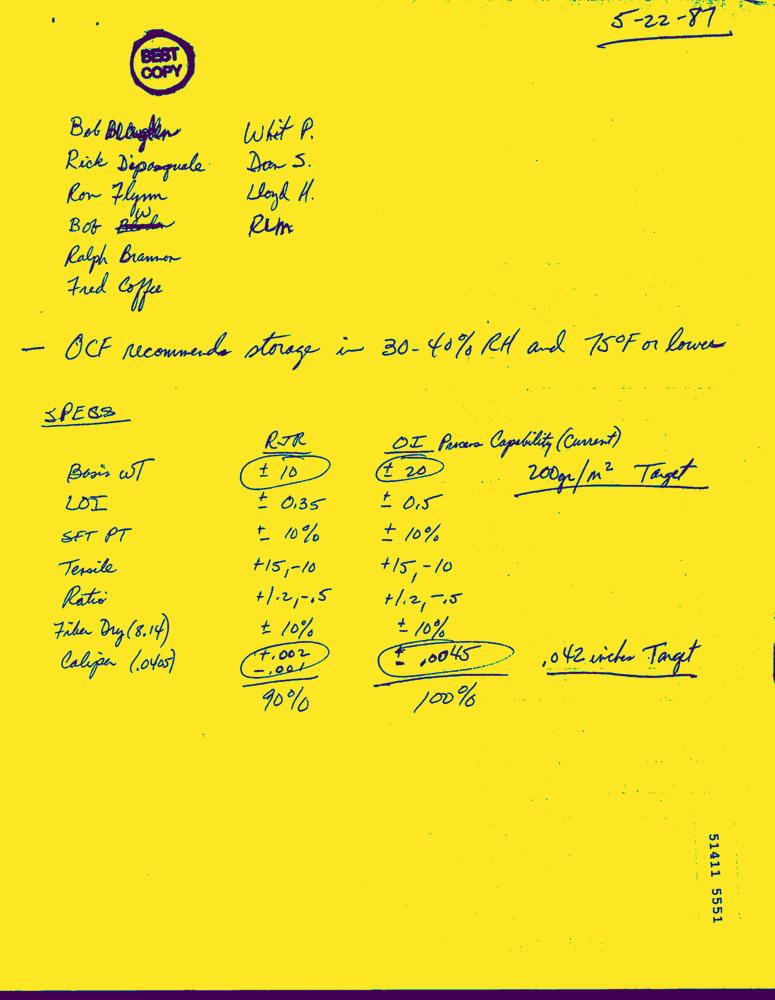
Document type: Hand-Written